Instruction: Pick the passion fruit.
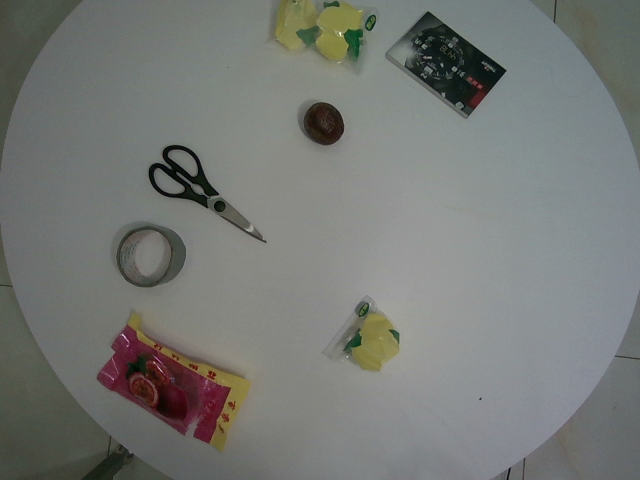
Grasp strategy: vertical